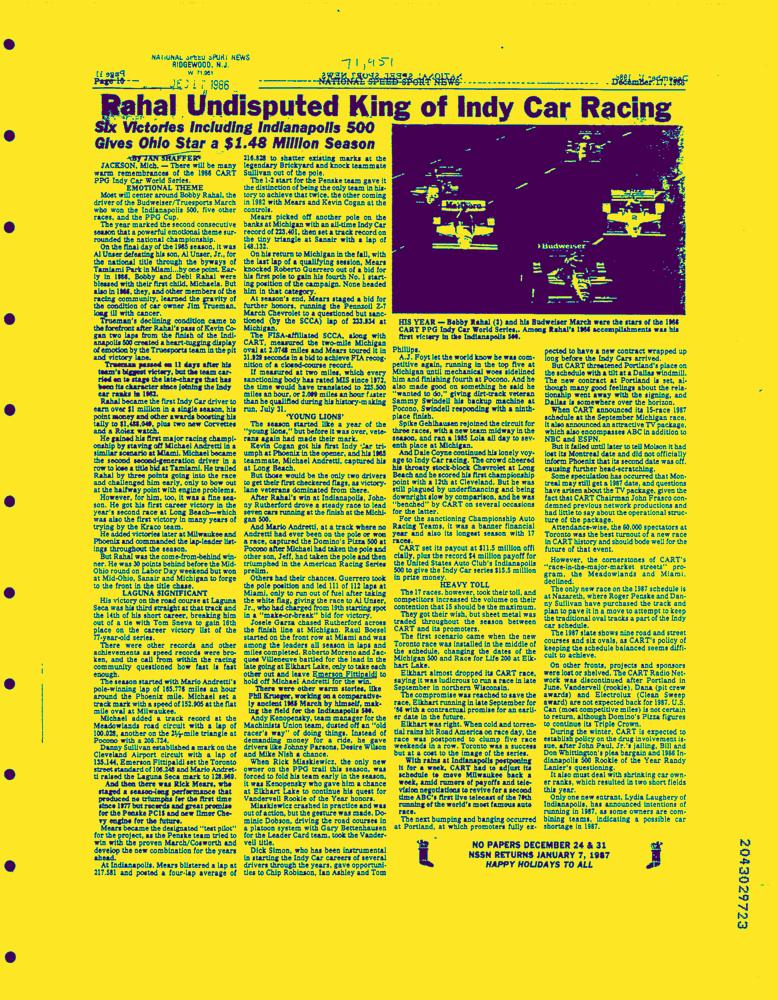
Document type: News-Article